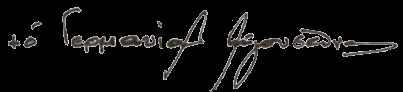
Signature of: augustinos lampardakēs